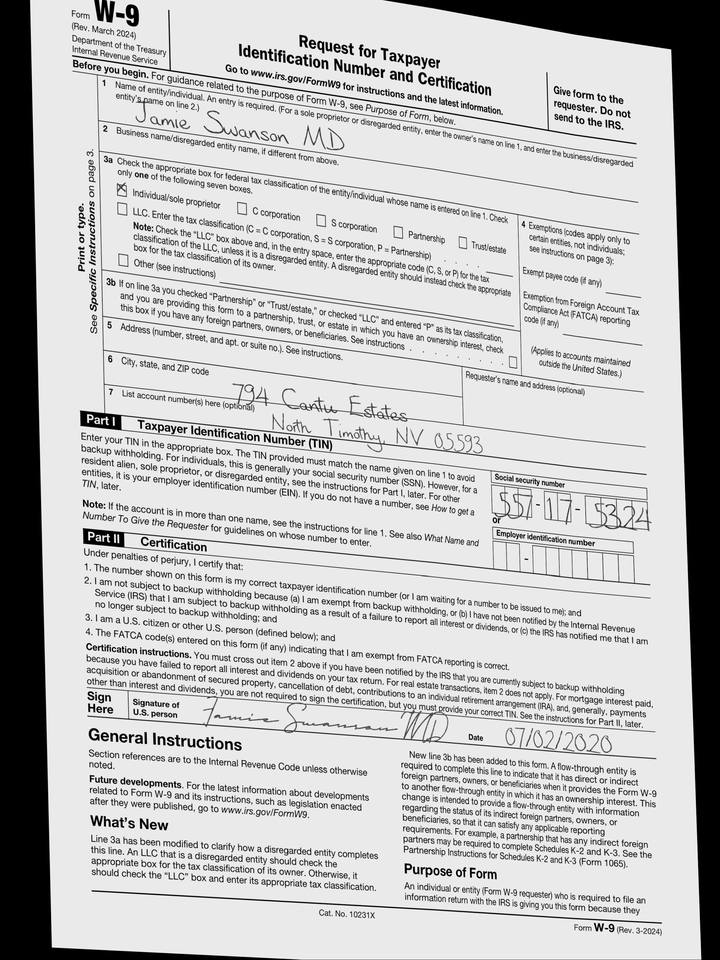
adr1: 794 Cantu Estates
adr2: North Timothy, NV 05593
cbx: yes
ssn: 557175324
enm: Jamie Swanson MD
sdt: 07/02/2020